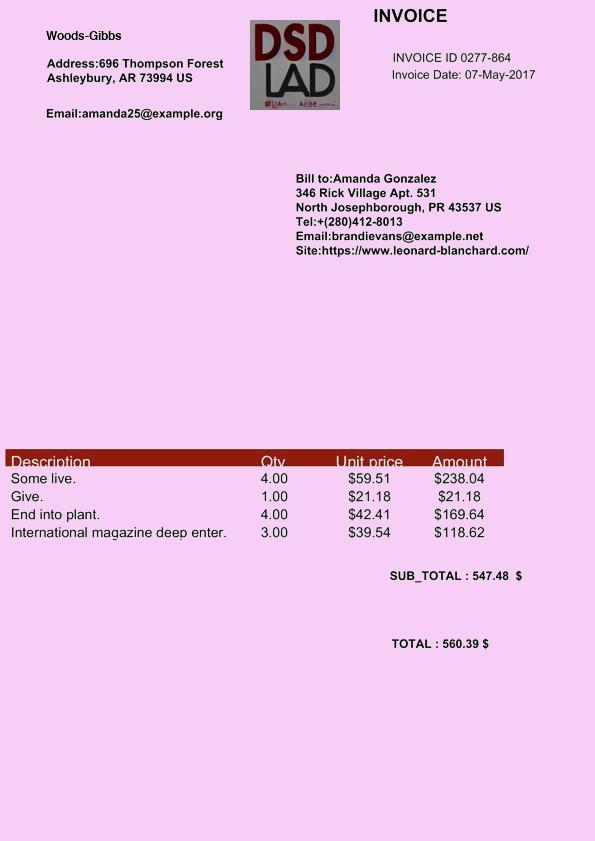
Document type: Invoice